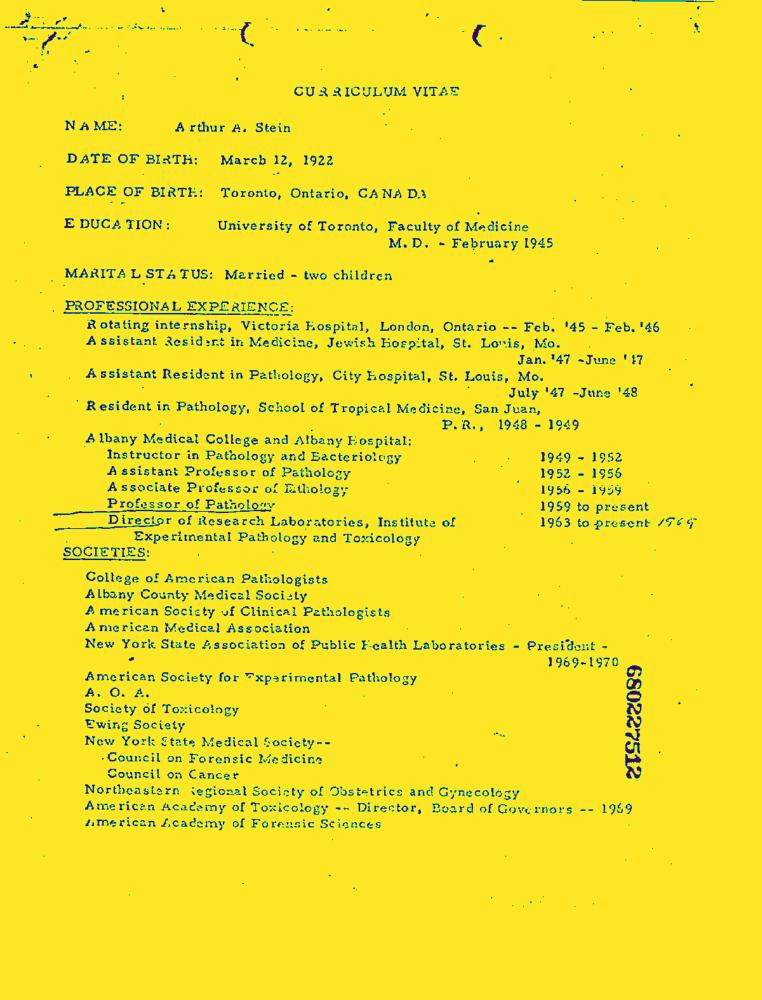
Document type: Resume-Doc